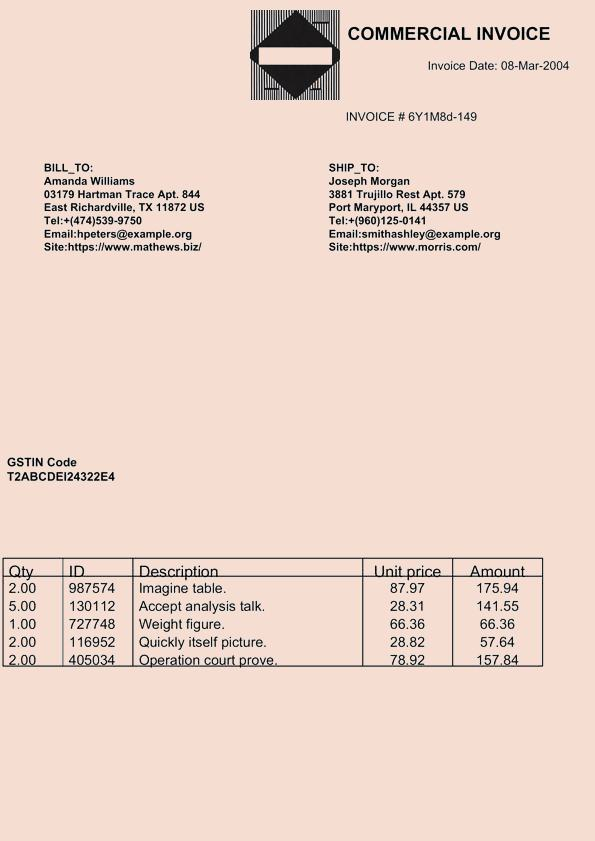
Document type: Invoice